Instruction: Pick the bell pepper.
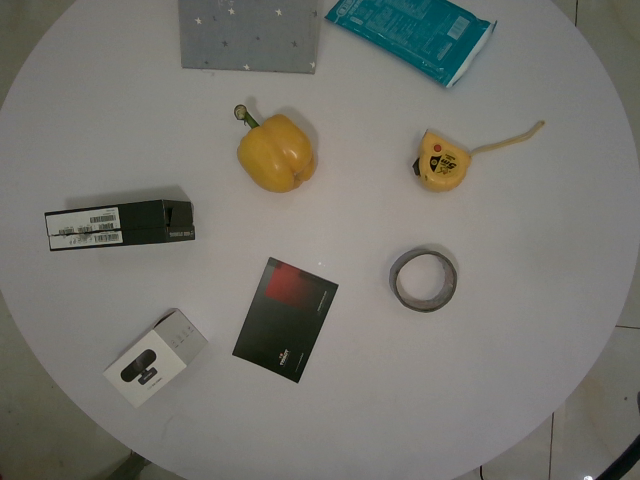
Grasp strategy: vertical